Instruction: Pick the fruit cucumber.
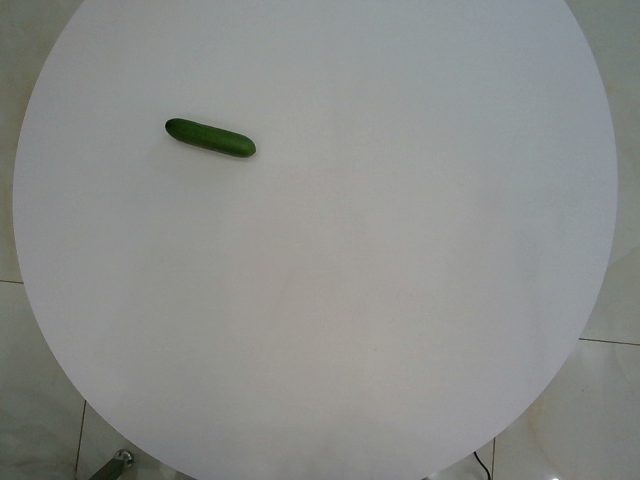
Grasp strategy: vertical